Question: What do the imaging results show?
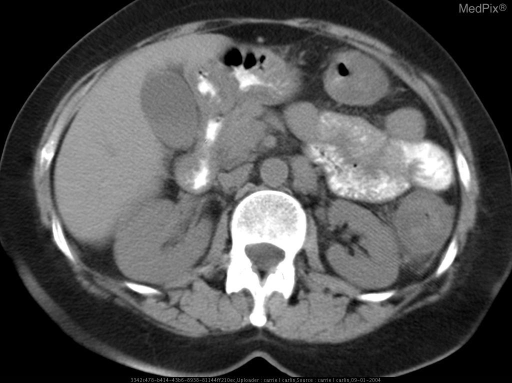
Answer: The imaging shows Multiple CT images demonstrate difuse, smooth distal colonic thickening from the splenic flexure to the proximal sigmoid colon.  There is surrounding pericolonic inflammation.  There is no pneumatosis or abnormal dilation. Axial CT images through transverse and distal colon with oral contrast.  Note the diffuse, smooth colonic thickening from the splenic flexure to the proximal sigmoid colon with sparing of the proximal transverse colon and rectum.  There is no pneumatosis or dilation..